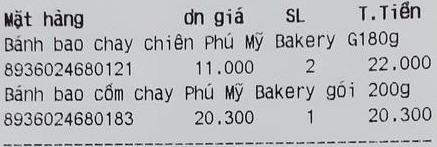
<table>
<tr>
<th>Mặt hàng</th>
<th>đơn giá</th>
<th>SL</th>
<th>T.Tiền</th>
</tr>
<tr>
<td>Bánh bao chay chiên Phú Mỹ Bakery G180g 8936024680121</td>
<td>11.000</td>
<td>2</td>
<td>22.000</td>
</tr>
<tr>
<td>Bánh bao cốm chay Phú Mỹ Bakery gói 200g 8936024680183</td>
<td>20.300</td>
<td>1</td>
<td>20.300</td>
</tr>
</table>